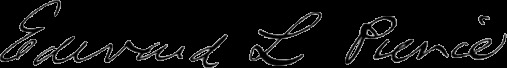
Signature of: edward l pierce